Question: What type of tax is indicated in the document, personal property or real estate?
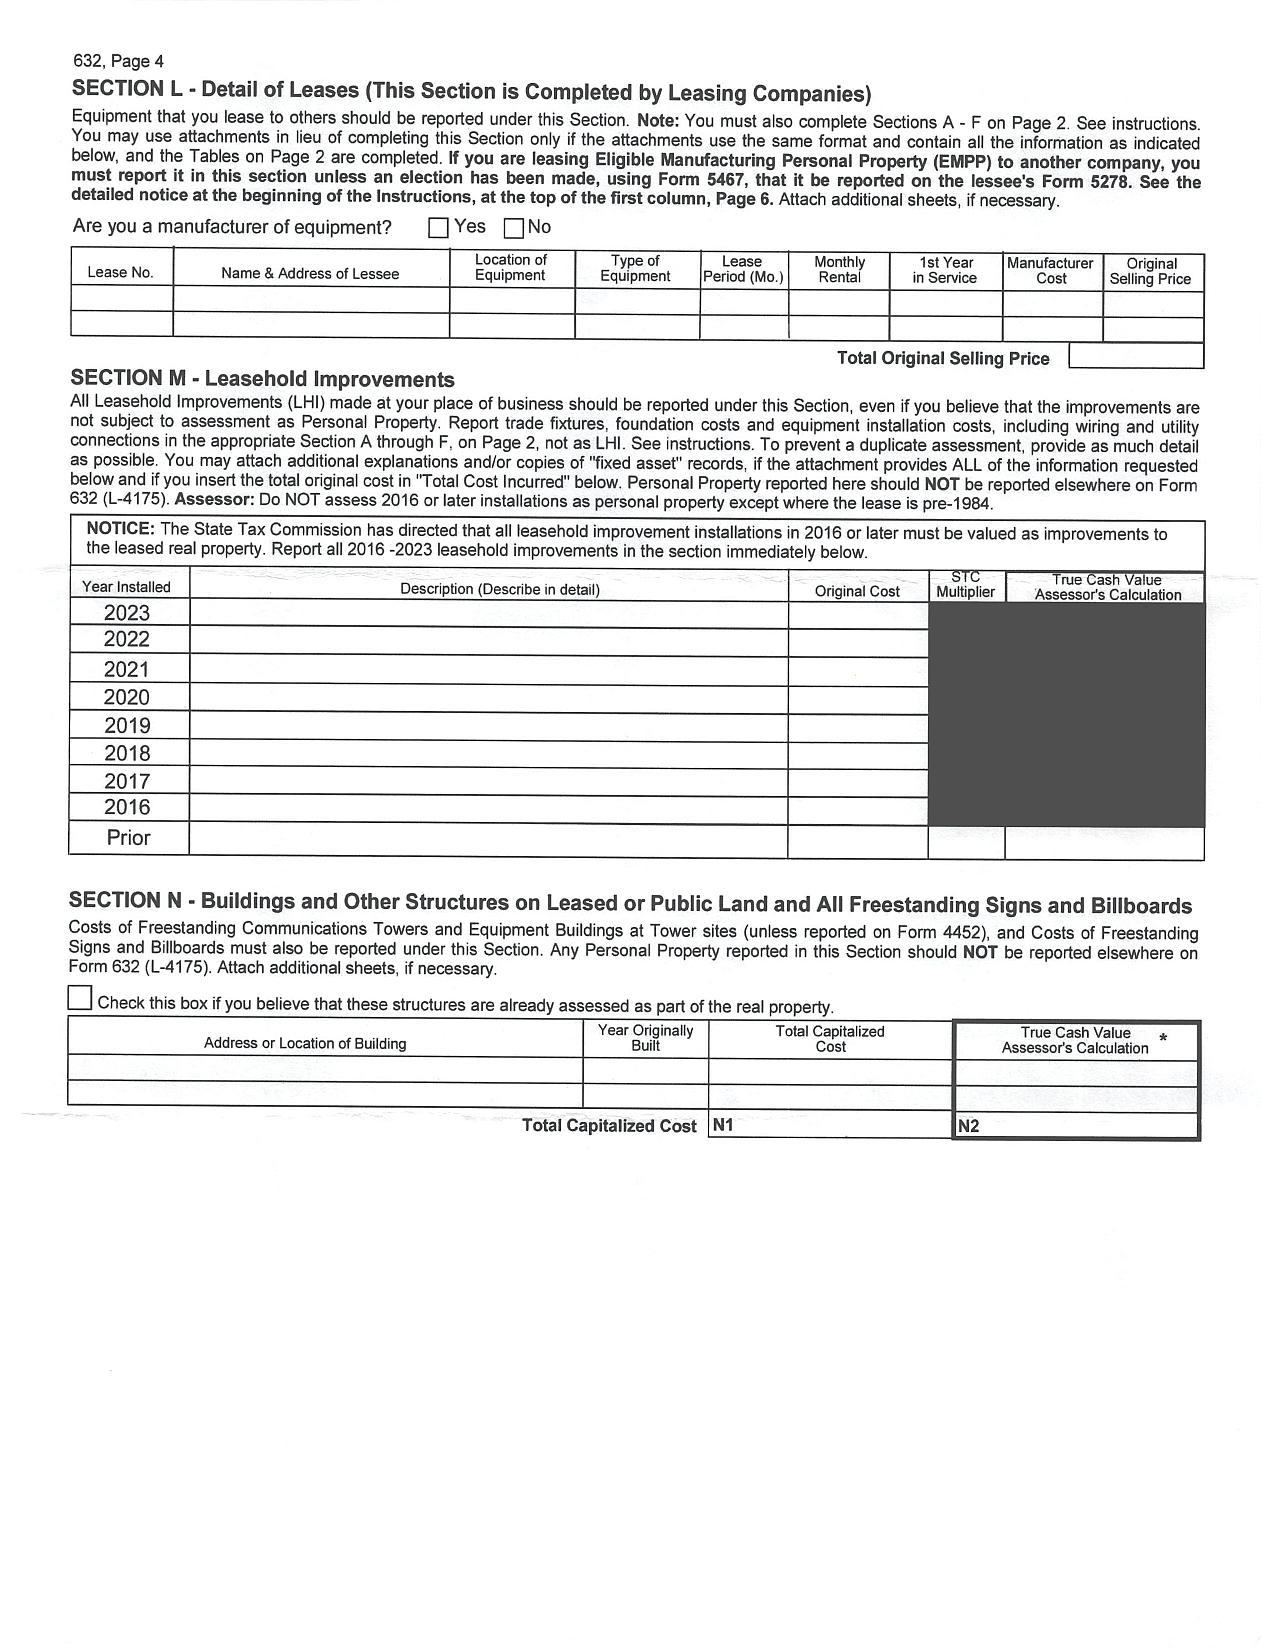
Answer: "Personal Property"